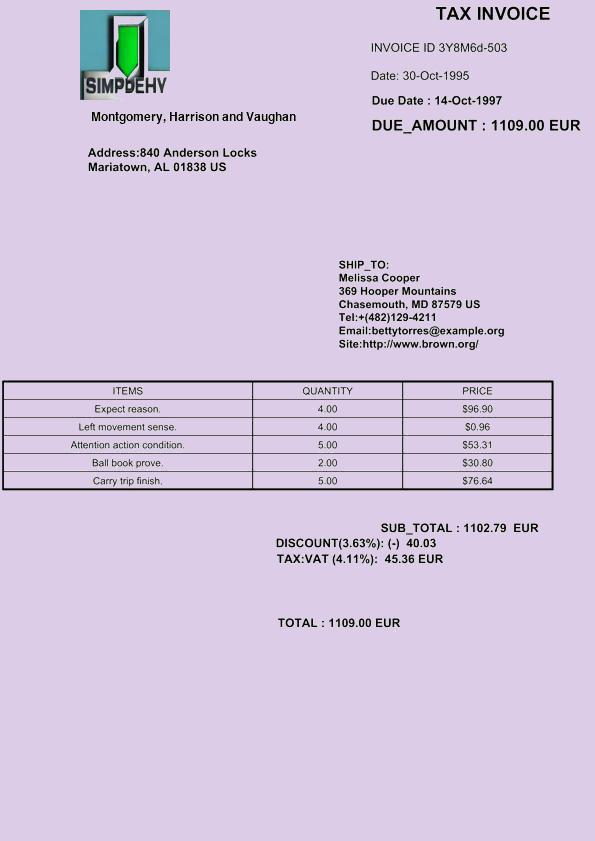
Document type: Invoice